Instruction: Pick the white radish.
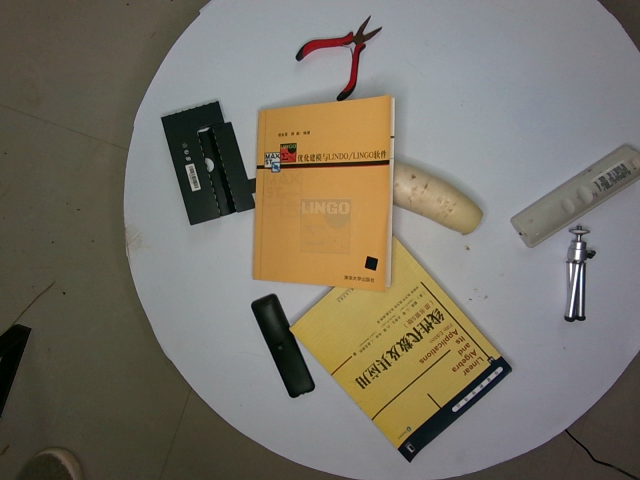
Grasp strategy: vertical